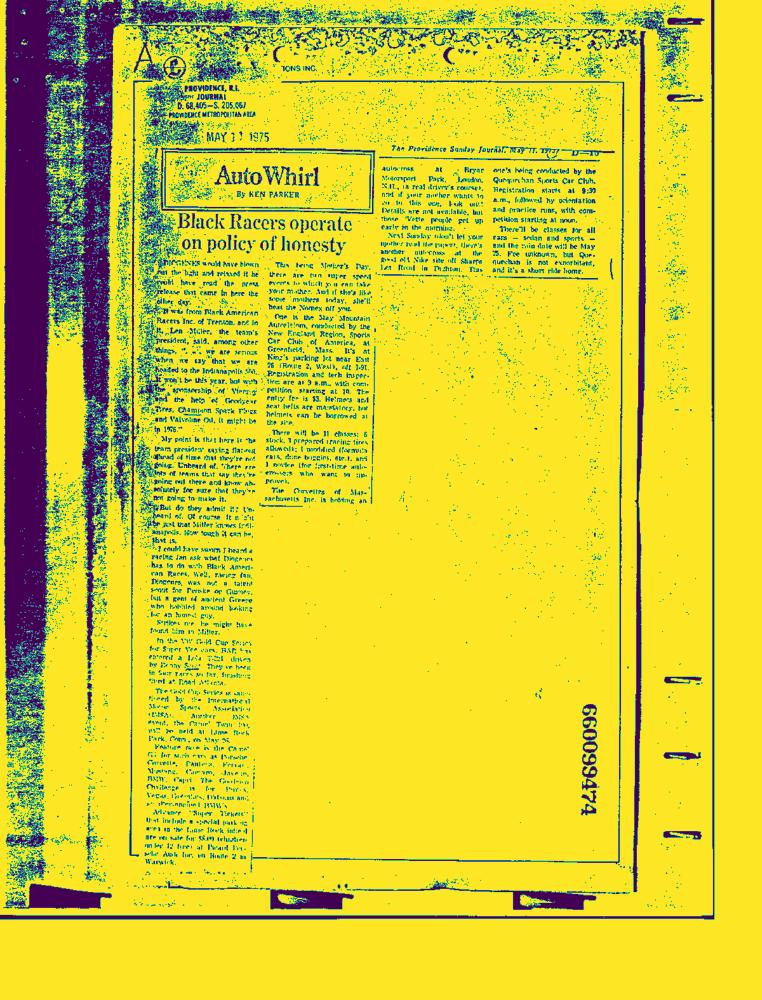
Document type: News-Article